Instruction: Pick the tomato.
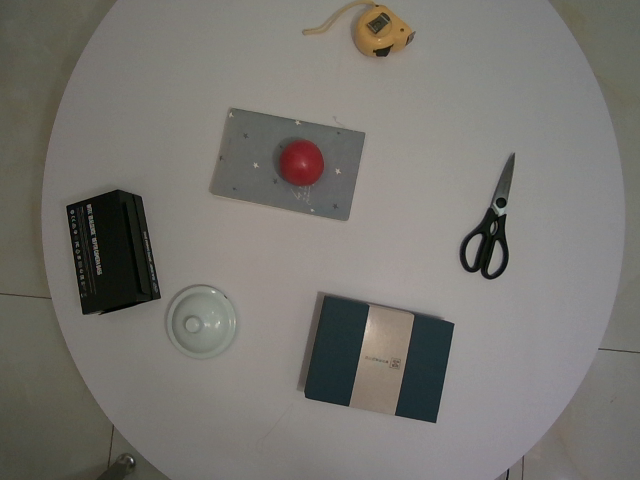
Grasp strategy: vertical